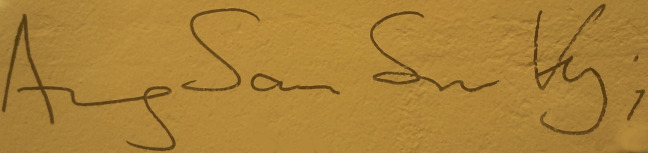
Signature of: aung san suu kyi